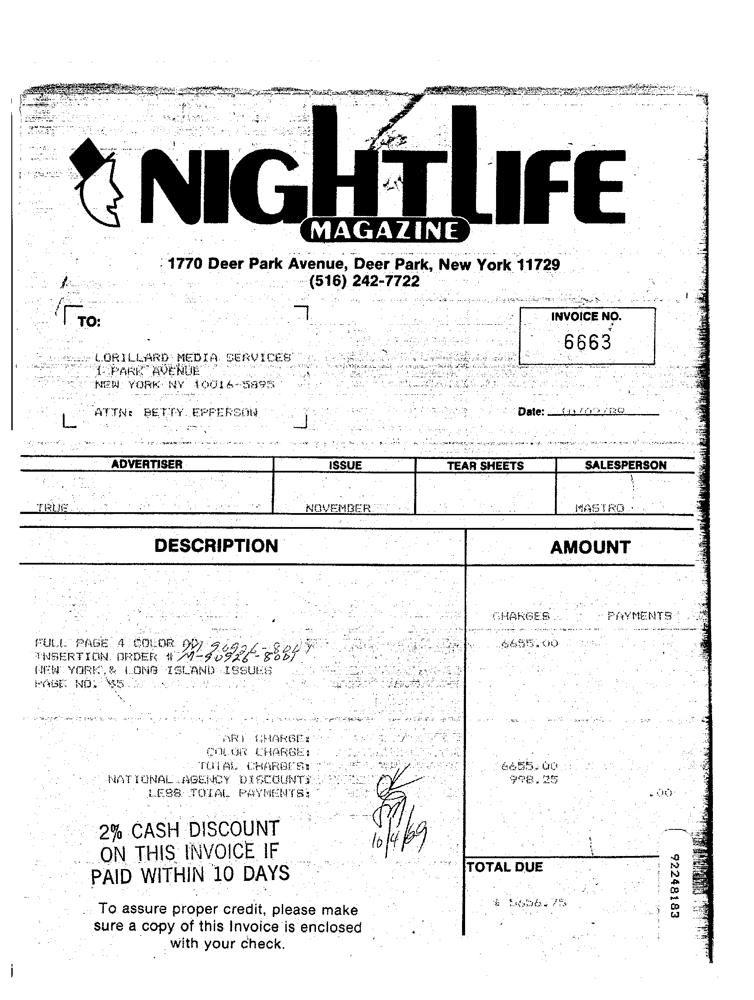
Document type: Invoice